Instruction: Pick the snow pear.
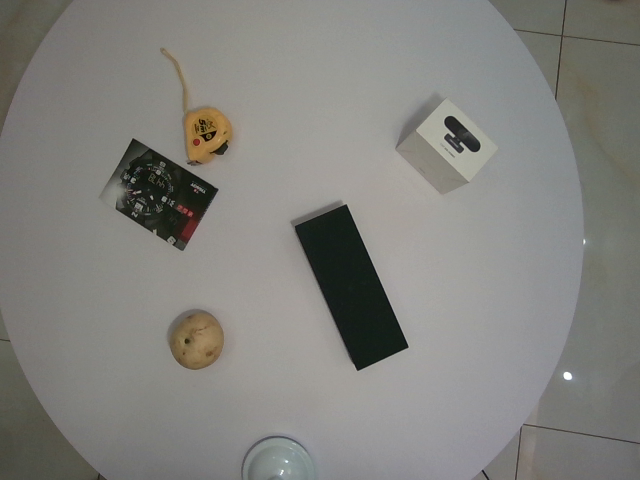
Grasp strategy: vertical